Patient: Male, age 46
A 46-year-old man was transferred to our emergency room for facial and upper trunk swelling and dyspnea with chest discomfort that had begun 1 month earlier. He was a 30-pack-year current smoker. On physical examination, neck vein engorgement was observed, with distended veins and edema on the upper trunk and both arms. Chest radiograph showed consolidation in the right paratracheal area that suggestive of central malignancy (Fig. 1). We performed chest computed tomography (CT) with contrast enhancement to rule out SVC syndrome. The CT revealed a soft-tissue mass in the right paratracheal area that has invaded into the SVC and extended to the right atrium with bilateral pleural effusions (Fig. 2A-C). Positron emission tomography (PET)-CT with 18F-fluorodeoxyglucose (FDG) showed increased FDG uptake, with a maximum standardized uptake value (SUVmax) of 10.6 in the SVC (Fig. 2D). It was not available to obtain tissue from the primary lesion in the right upper lung using CT-guided percutaneous core needle aspiration (PCNA). In the bronchoscopy, there was no endobronchial lesion. Therefore, we decided to perform EBUS-TBNA to obtain tissue from the intravascular mass in SVC. EBUS-TBNA was performed using an ultrasound bronchoscope with a linear scanning transducer. Under ultrasound visualization, the SVC was tightly packed by the mass and blood stream was not detected around the tumor. The tumor was punctured using a 22-gauge needle under real-time visualization (Fig. 3A). During the procedure, there was no serious bleeding or other complication. Cytopathology confirmed poorly differentiated adenocarcinoma, with TTF-1-positive immunohistochemistry (Fig. 3B). There were no epidermal growth factor receptor (EGFR) gene mutations or KRAS gene mutations. He received 4 cycles of gemcitabine-carboplatin chemotherapy for the treatment of lung cancer. Two months after the chemotherapy, chest CT showed that the tumor size was decreased and his symptoms were relieved as well (Fig. 4).
Keywords: ebus-tbna, intravascular tumor biopsy, superior vena cava syndrome
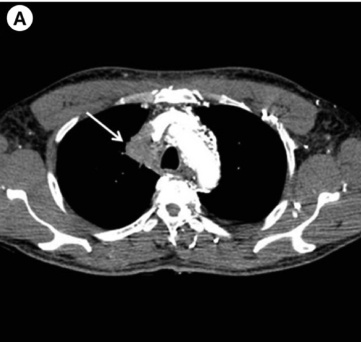
Image caption: Initial lung mass in chest CT scan.